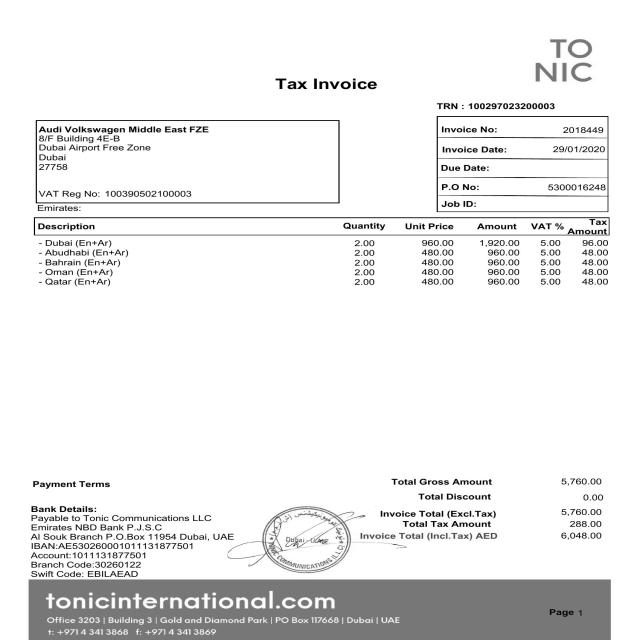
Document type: Invoice